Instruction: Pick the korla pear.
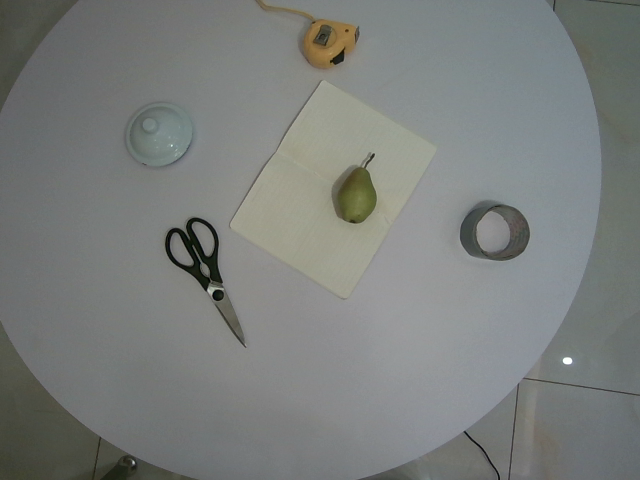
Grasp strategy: vertical